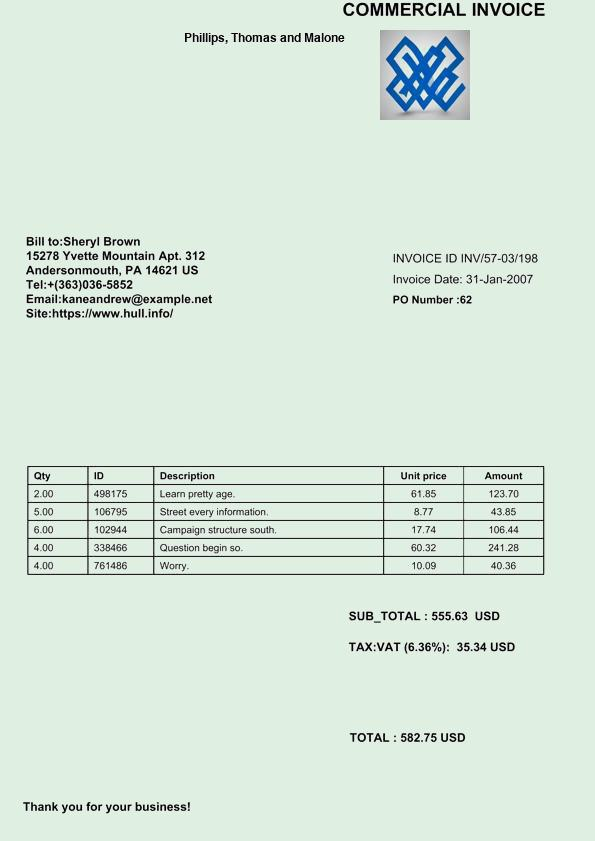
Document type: Invoice